Question: What is the suspected problem?
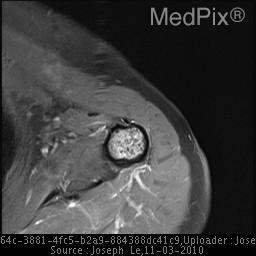
Answer: The findings suggest •  Intramedullary "popcorn-like" calcifications in the left humeral shaft on the chest radiograph.  NOTE: Metallic "nipple marker" beads
•  Followup MRI shows a well-defined intramedullary mass within the proximal left humerus diaphysis.  T2 hyperintense matrix with predominantly T1 isointense to slightly hypointense signal.
•  There is diffuse robust enhancement present.  Minimal endosteal scalloping is seen.  There is no cortical breakthrough or periosteal reaction to suggest an aggressive lesion.  Nor is there surrounding soft tissue component.. Mass occupies the entire central medullary cavity, but no cortical breakthrough, periosteal reaction, or evidence of a surrounding soft tissue component is seen.. The patient might have a history of 67 year old asymptomatic woman presented for screening chest radiograph..